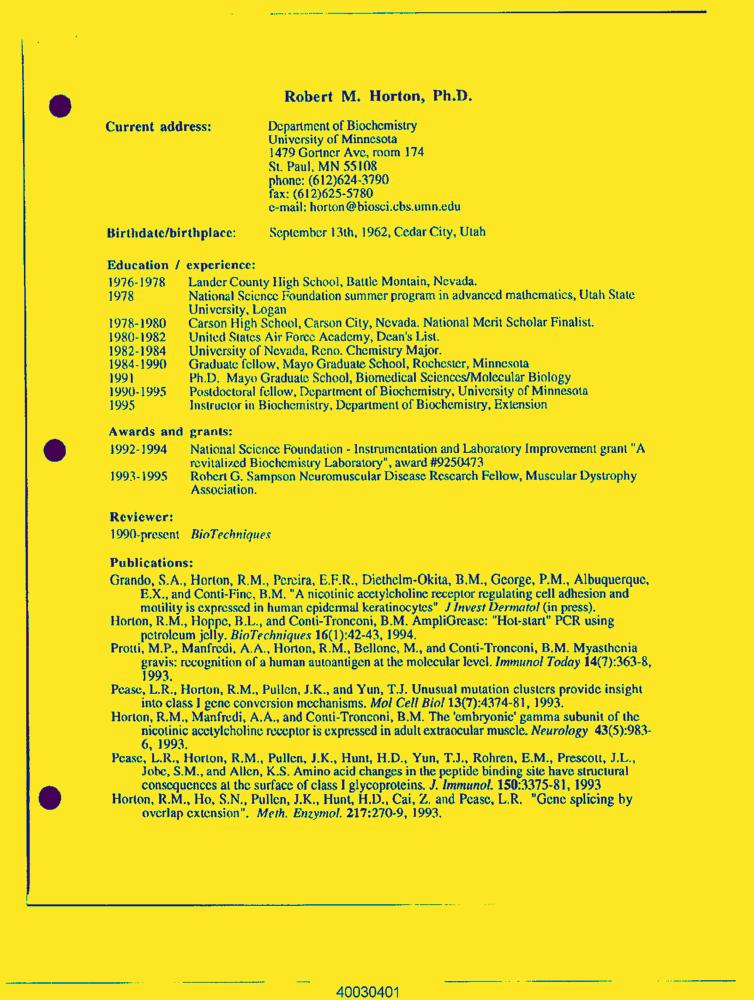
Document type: Resume-Doc